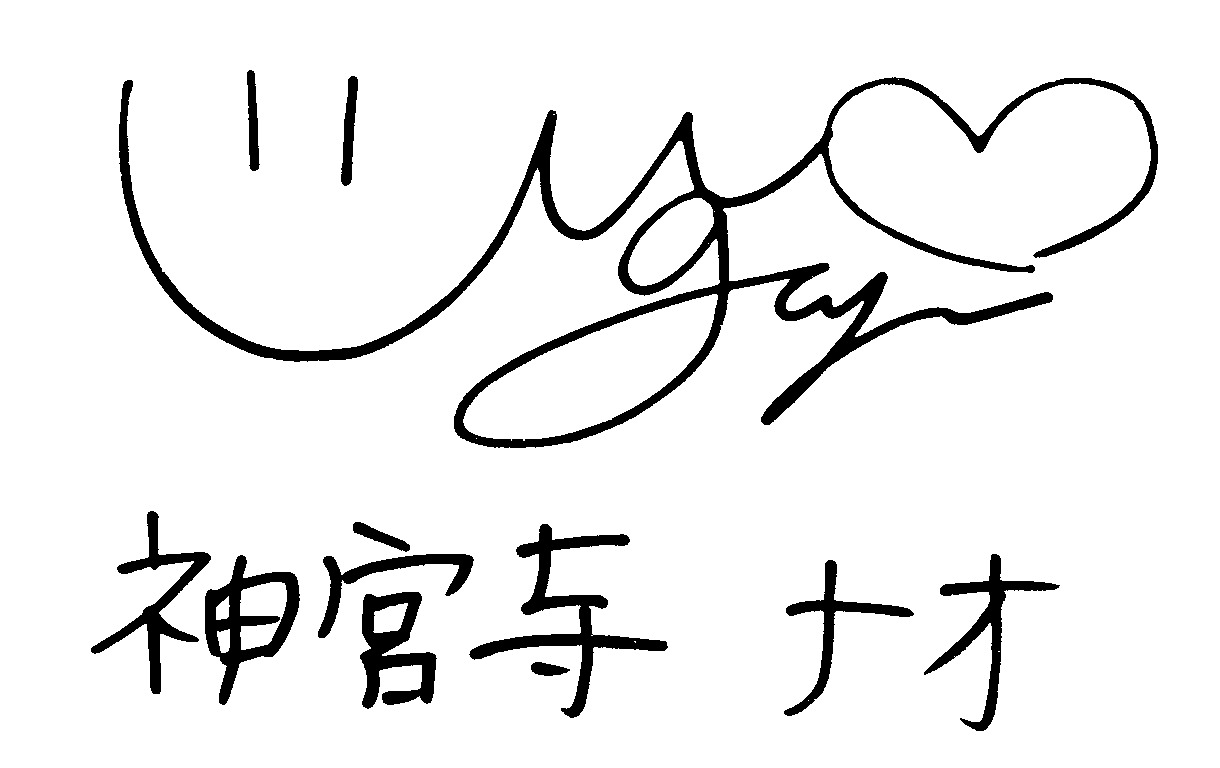
Signature of: nao jinguji